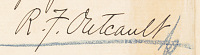
Signature of: richard f outcault